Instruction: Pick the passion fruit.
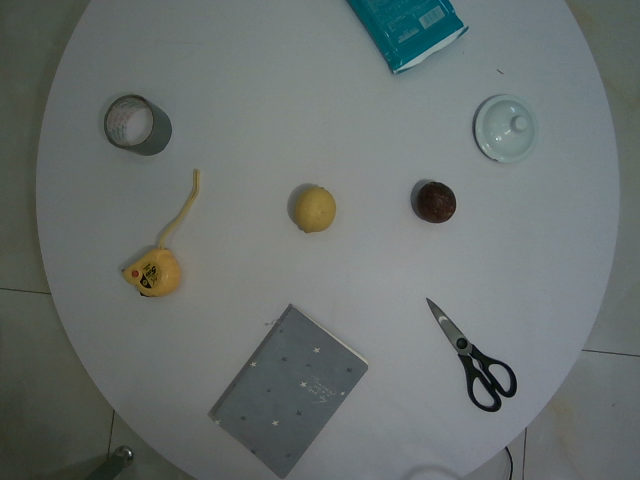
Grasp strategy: vertical